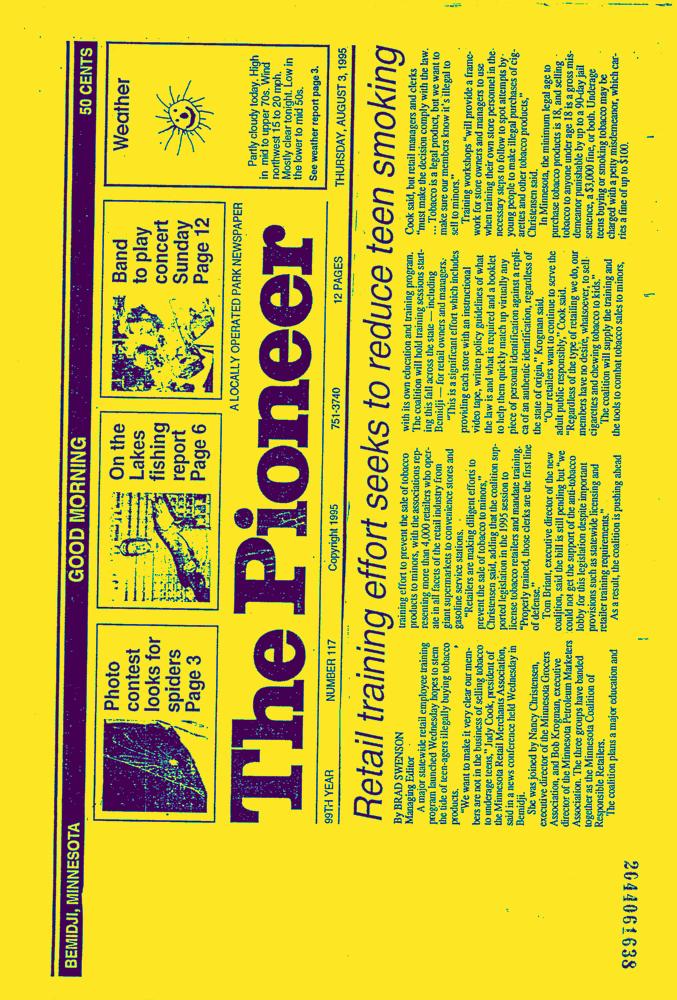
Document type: News-Article